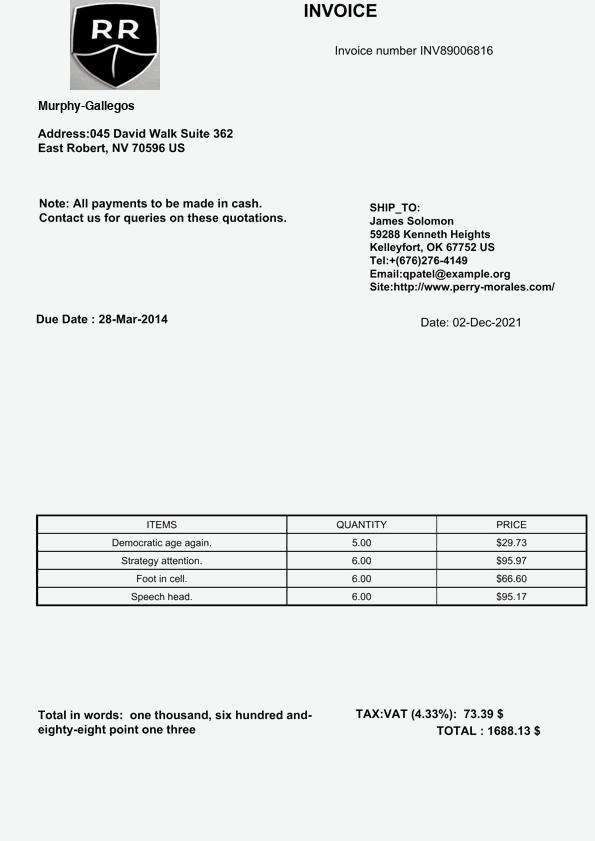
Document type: Invoice